Question: What are the imaging findings?
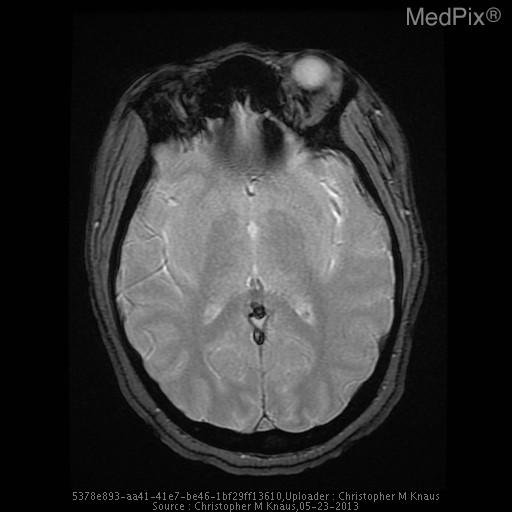
Answer: The imaging shows The vein of Galen, straight sinus, and dominant left transverse venous dural sinus are particularly hyperattenuating, and apparently prominent in caliber.

The superior sagittal sinus is notably less hyperattenuating and is normal in appearance.  The right transverse dural venous sinus is hypoplastic.

Gray/white matter discrimination is preserved.  There is no evidence for infarction or intracranial hemorrhage.  There are no brain masses or mass effect.  There is no hydrocephalus.

The skull is intact.  The partially imaged aerated portions of the skull base are free of significant effusions..

Impression: The vein of Galen, straight sinus, and dominant left transverse venous dural sinus are all particularly hyperattenuating and apparently prominent in caliber, all very concerning for thrombosis. The GRE sequence reverifies GRE blooming consistent with thrombosis within the vein of Galen, straight sinus, left dominant transverse venous sinus and sigmoid sinus and demonstrates no GRE blooming within the brain parenchyma suggestive of brain parenchymal hemorrhage..